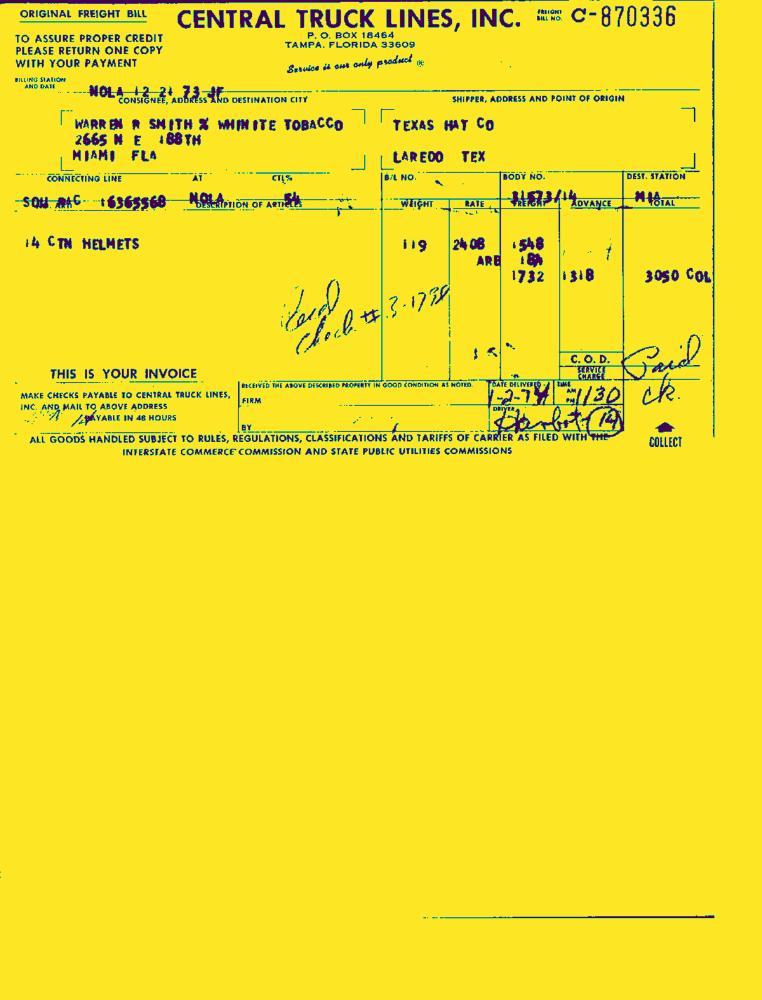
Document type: Invoice-Doc